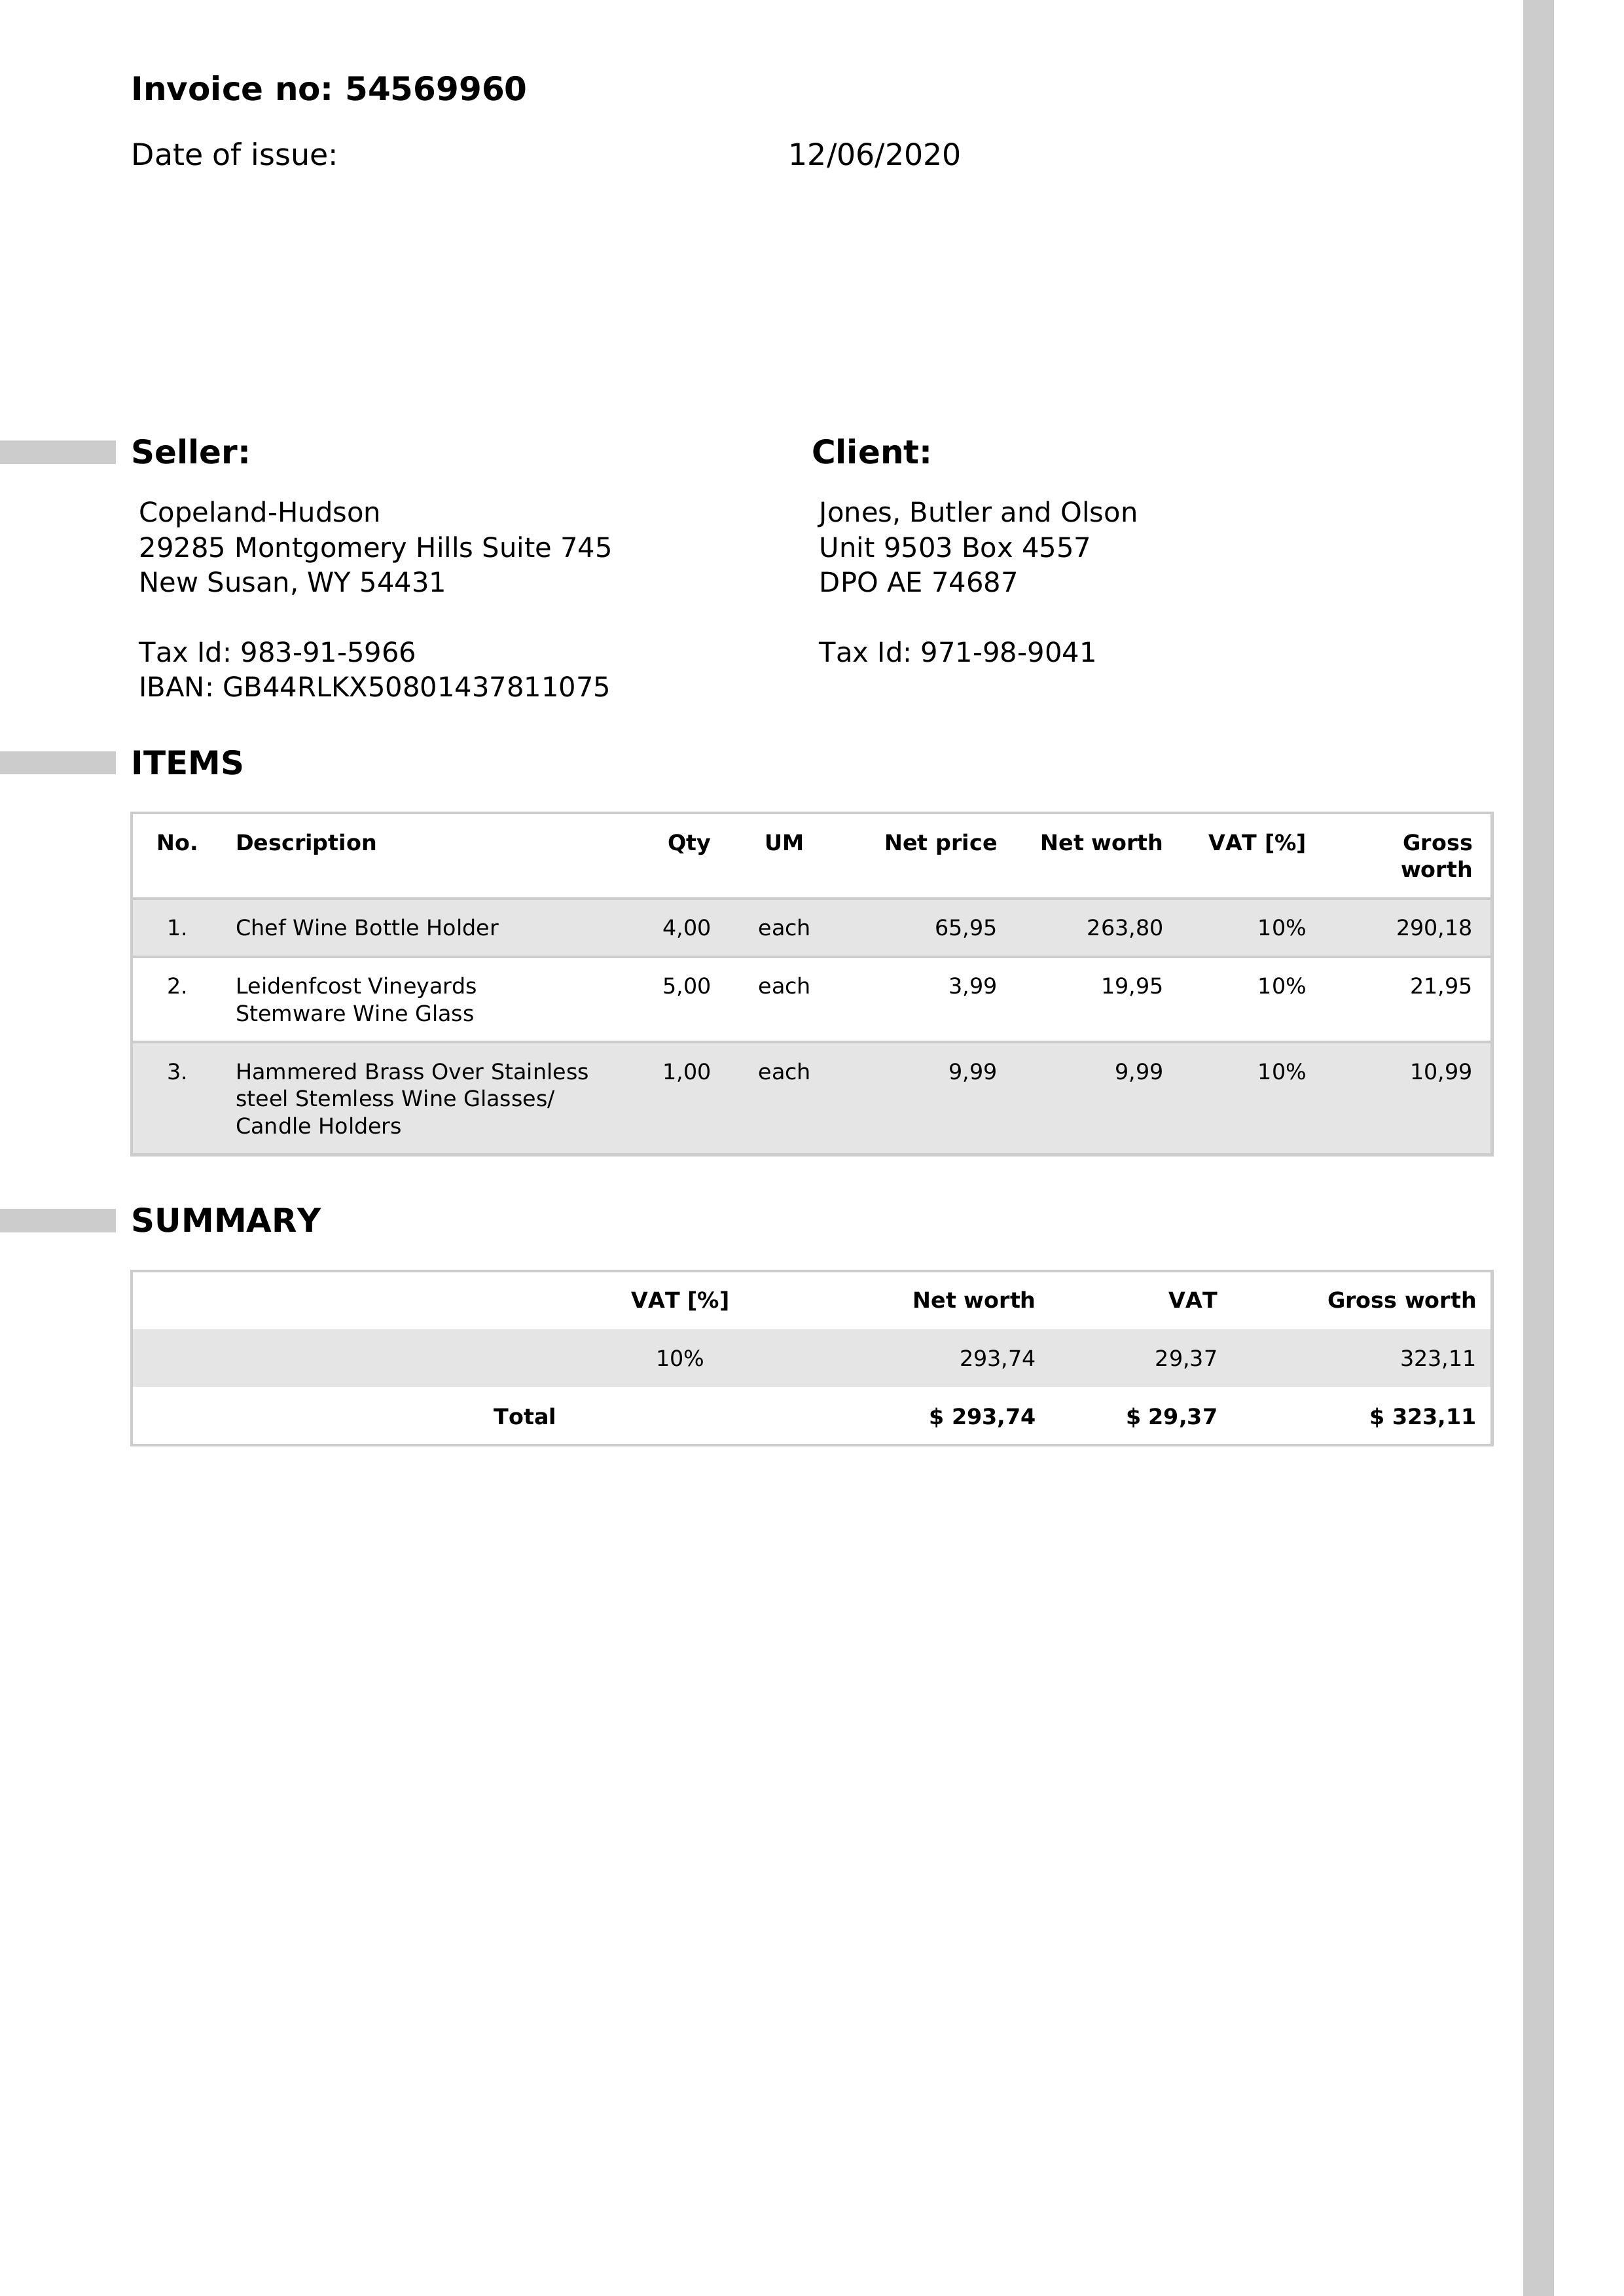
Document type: Invoice